Question: Explain the disease:
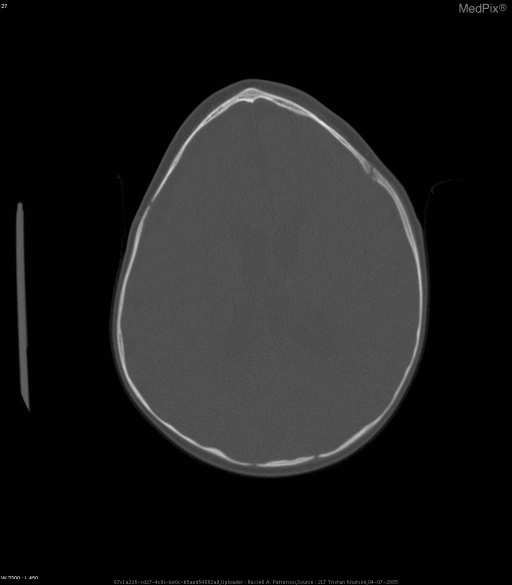
Answer: The disease is discussed as: Craniosynostosis is the early fusion of one or more of the cranial sutures.  The incidence of craniosynostosis in newborns is approximately .4 per 1000; and, less than 10% involve the metopic suture.  Metopic craniosynostosis  usually only has cosmetic consequences, and the patients usually have normal intellectual development. This condition is usually idiopathic, but there are other varieties of craniosynostosis that are components of syndromes.